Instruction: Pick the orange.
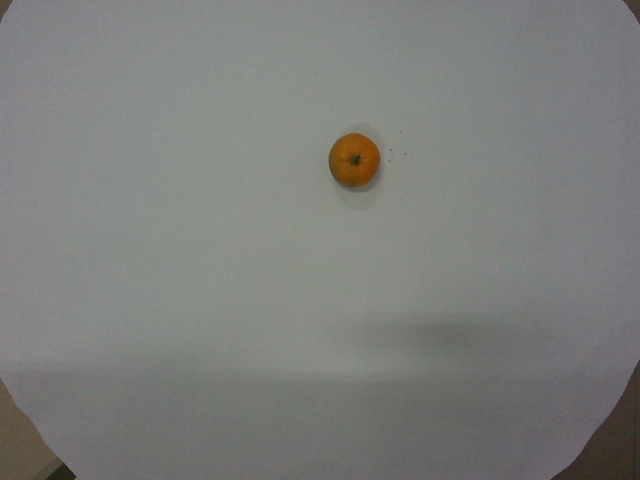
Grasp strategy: vertical